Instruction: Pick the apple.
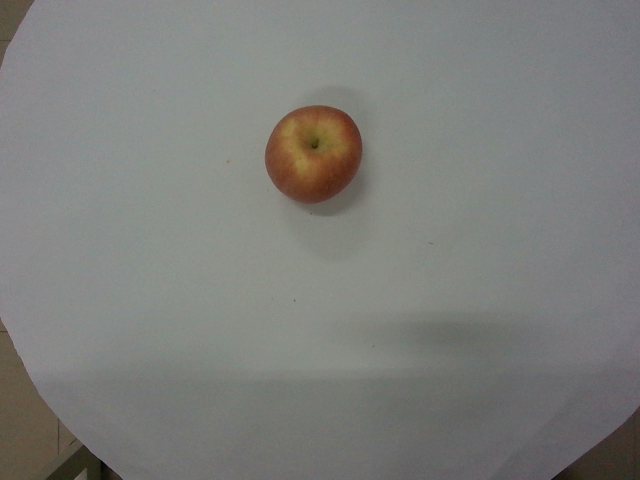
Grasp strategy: vertical